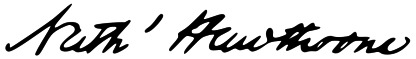
Signature of: nathaniel hawthorne